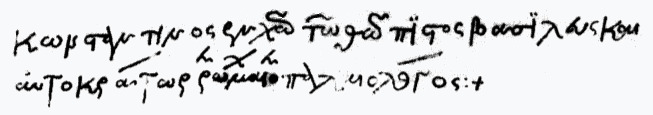
Signature of: konstantinos xi palaiologos